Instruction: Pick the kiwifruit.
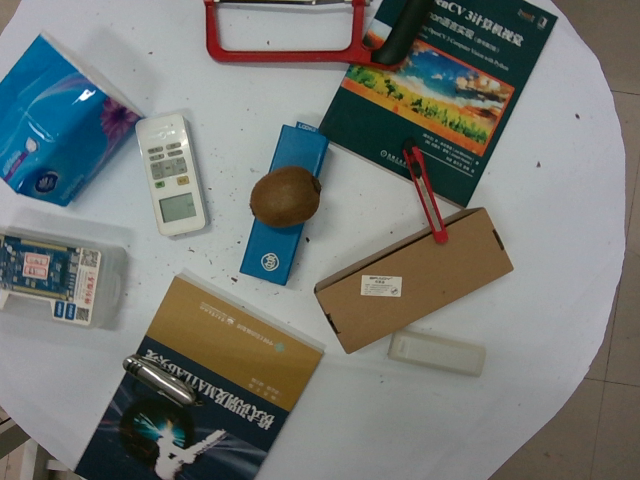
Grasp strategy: vertical